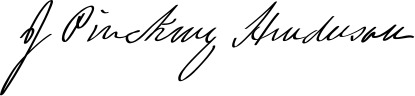
Signature of: j pinckney henderson